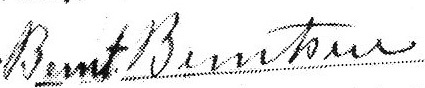
Signature of: bernt berntsen